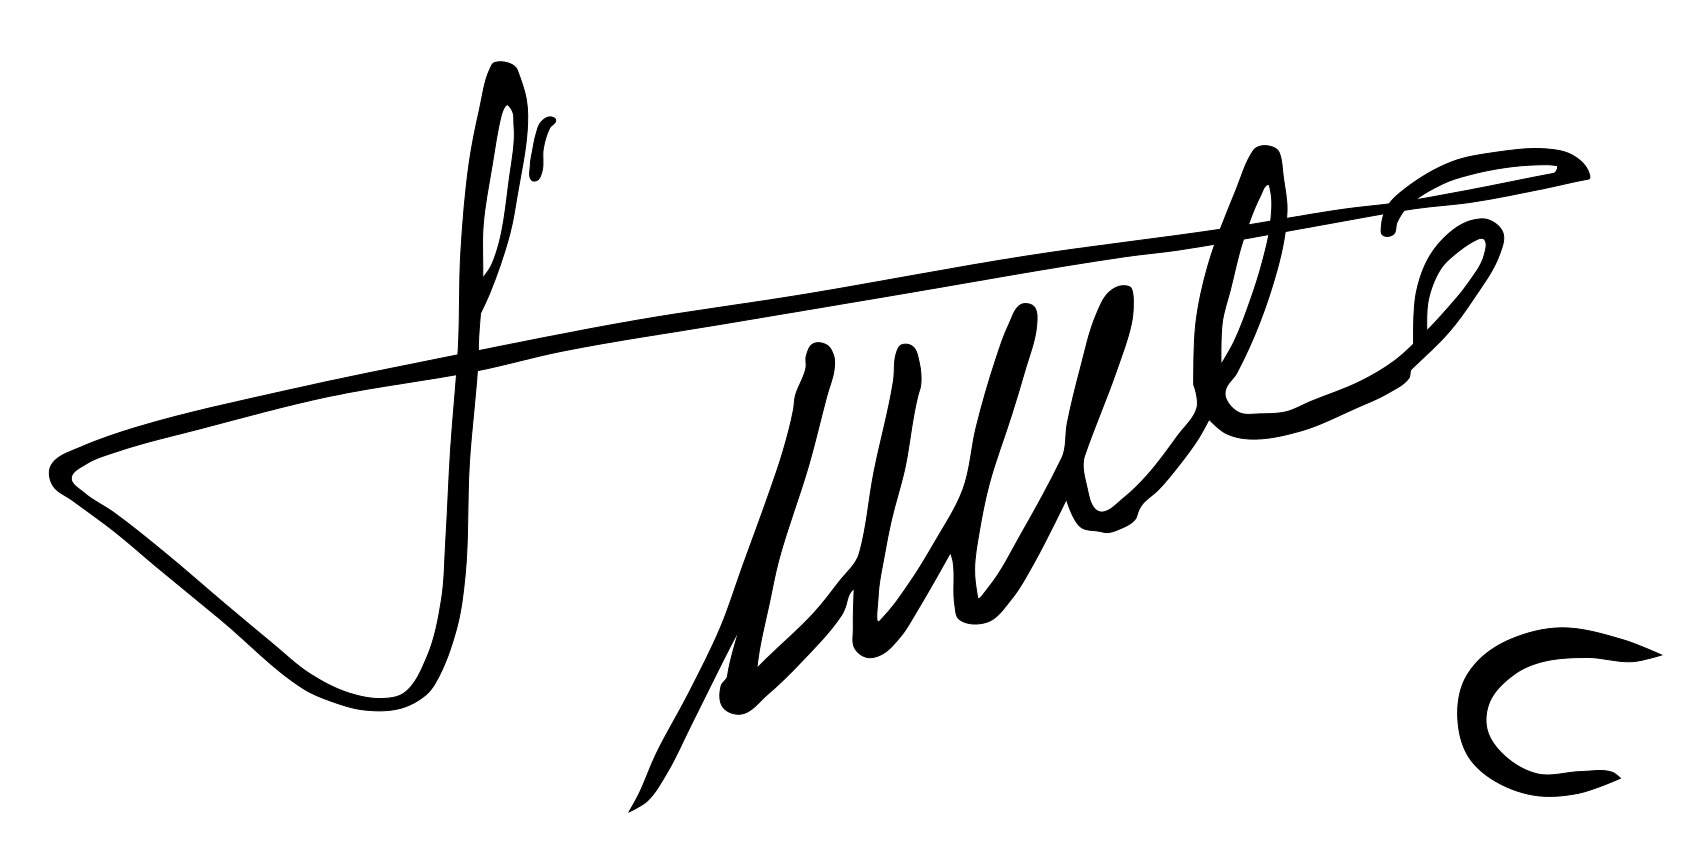
Signature of: mostéfa merarda